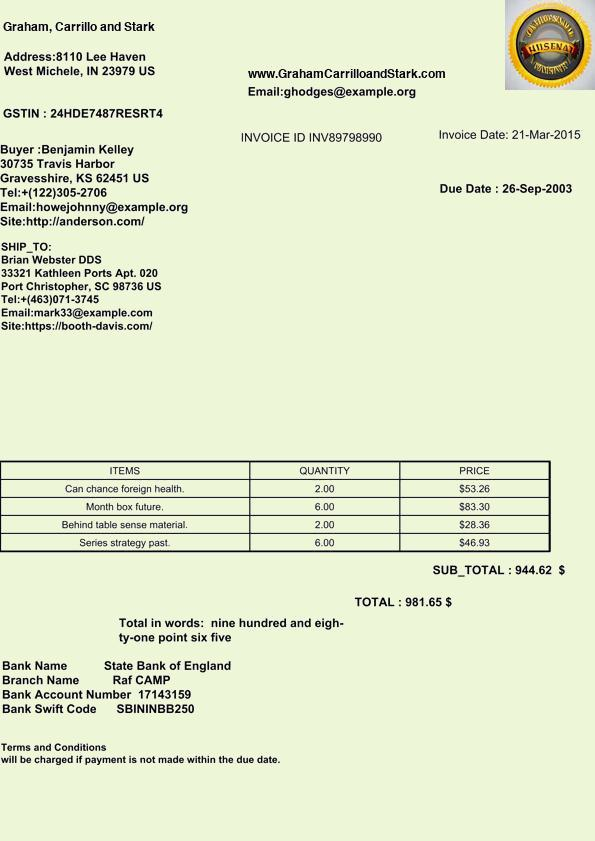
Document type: Invoice